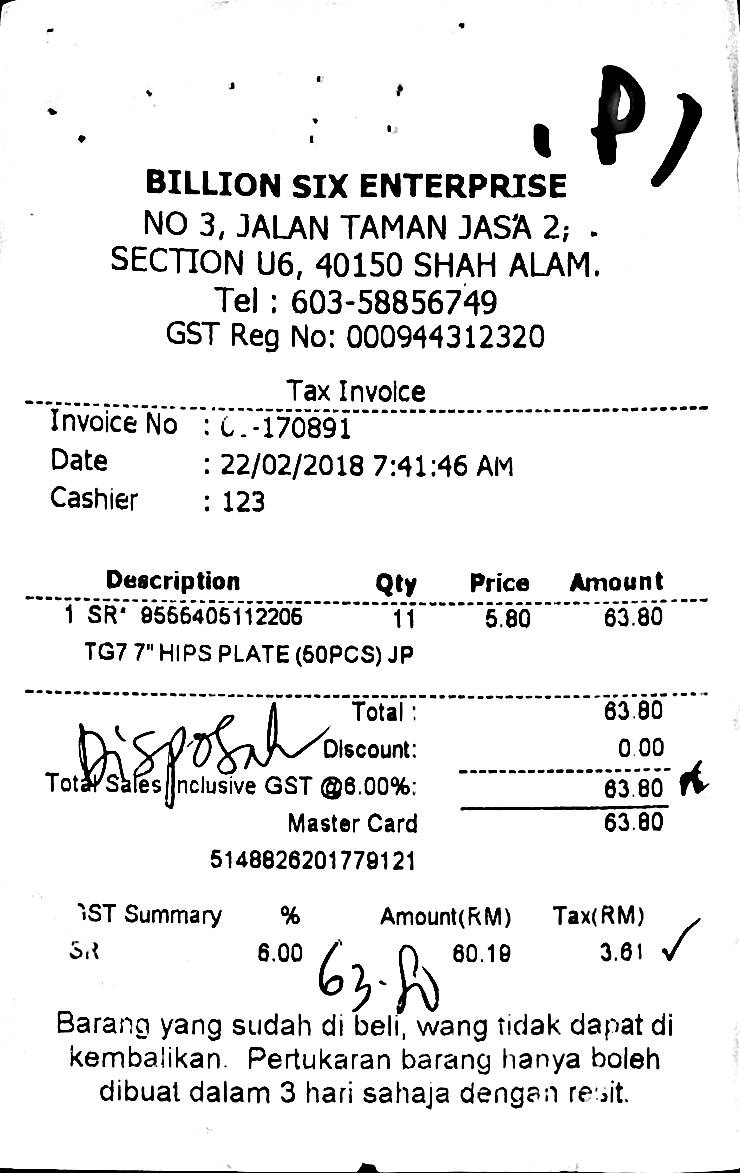
BILLION SIX ENTERPRISE
NO 3, JALAN TAMAN JAS'A 2;
SECTION U6, 40150 SHAH ALAM.
TEL : 603-58856749
GST REG NO: 000944312320
TAX INVOICE
INVOICE NO : 0-170891
DATE
: 22/02/2018 7:41:46 AM
CASHIER
: 123
DESCRIPTION
QTY
PRICE
AMOUNT
1 SR' 9556405112205
11
5.80
63.80
TG7 7" HIPS PLATE (50PCS) JP
TOTAL :
63.80
DISCOUNT:
0.00
TOTAL SALES INCLUSIVE GST @6.00%:
63.80
MASTER CARD
63.80
5148826201779121
GST SUMMARY
%
AMOUNT(RM)
TAX(RM)
SR
6.00
60.19
3.61
BARANG YANG SUDAH DI BELI, WANG TIDAK DAPAT DI
KEMBALIKAN. PERTUKARAN BARANG HANYA BOLEH
DIBUAT DALAM 3 HARI SAHAJA DENGAN RESIT.